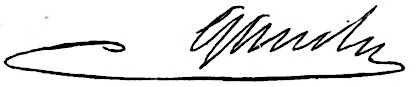
Signature of: franz von gaudy